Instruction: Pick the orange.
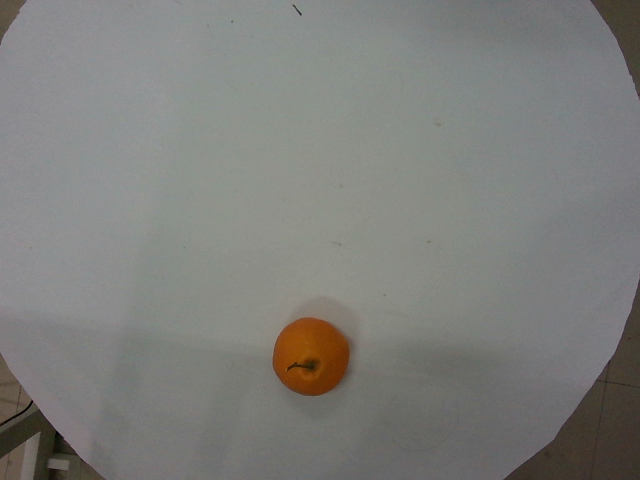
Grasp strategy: vertical